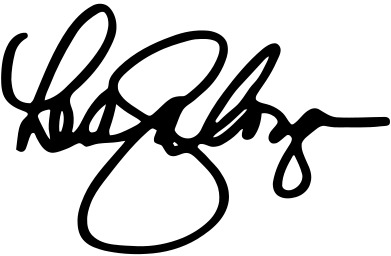
Signature of: lea salonga